Question: What jurisdiction, city, or county is the document associated with?
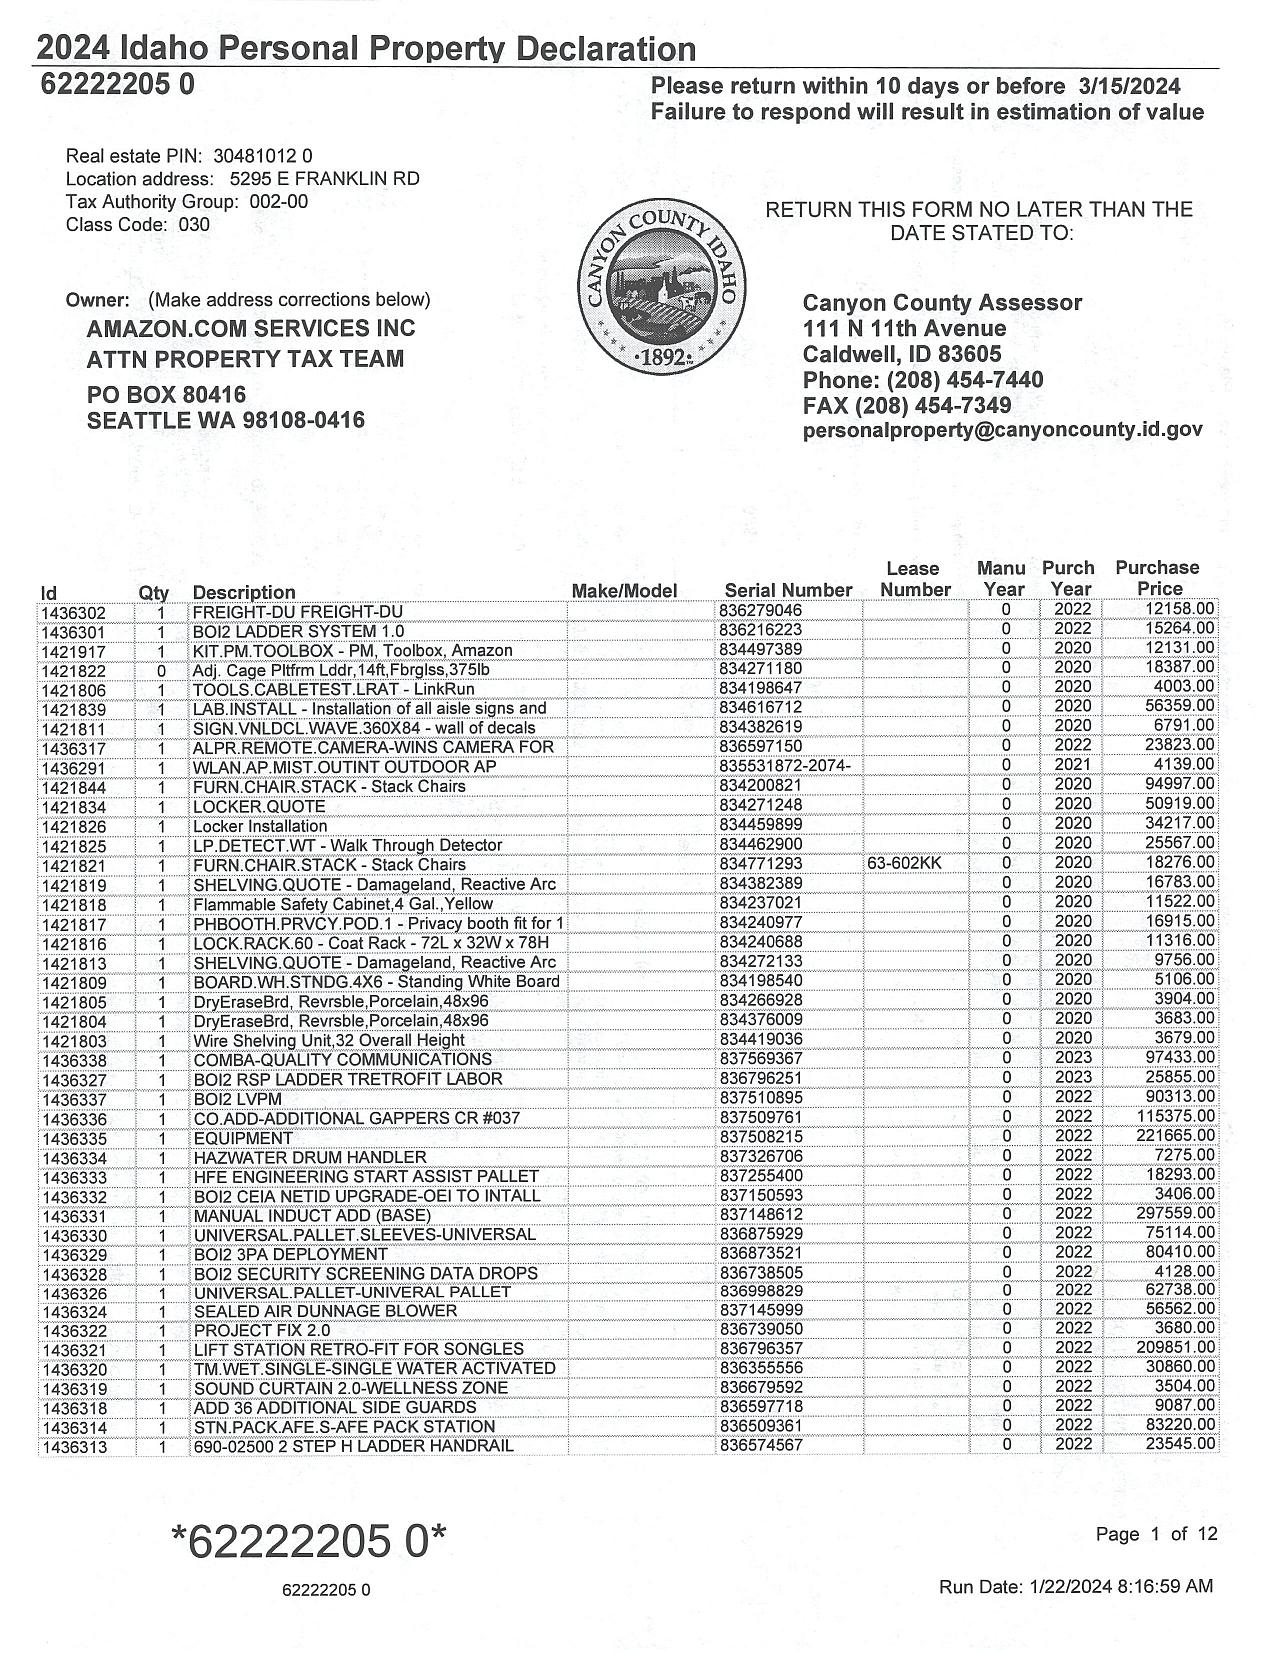
Answer: "Canyon County"